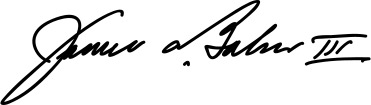
Signature of: james baker